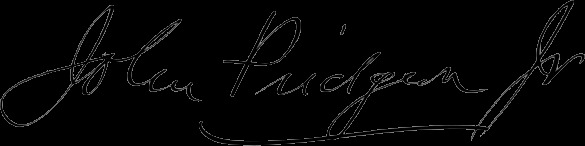
Signature of: john pridgeon jr